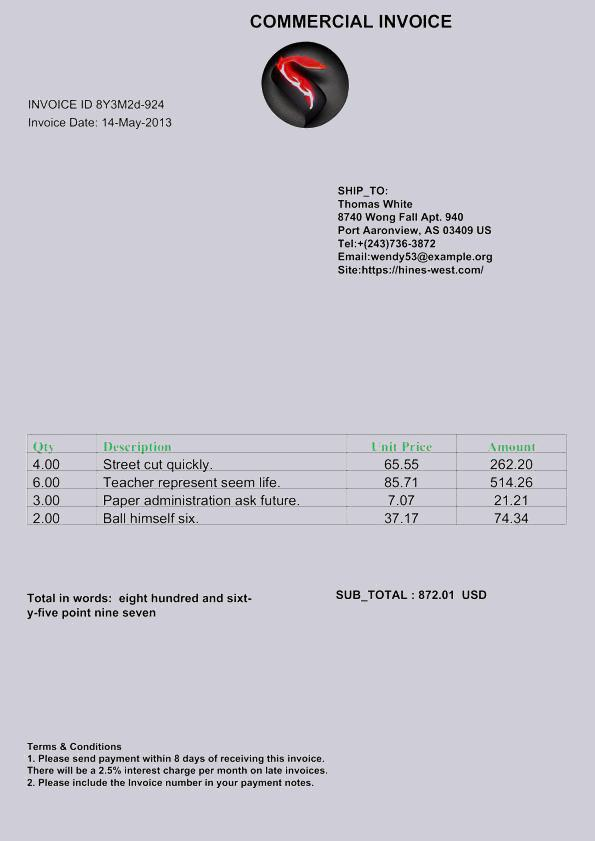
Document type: Invoice